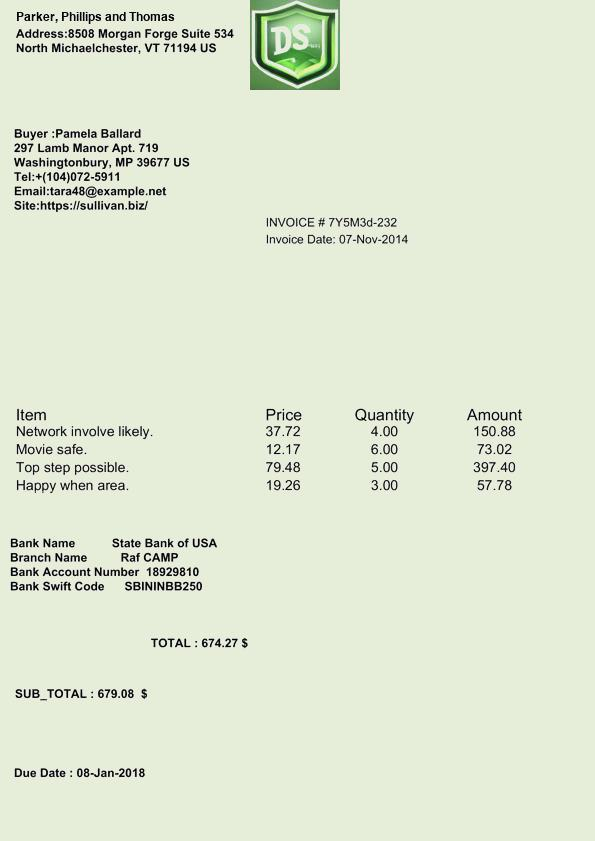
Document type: Invoice